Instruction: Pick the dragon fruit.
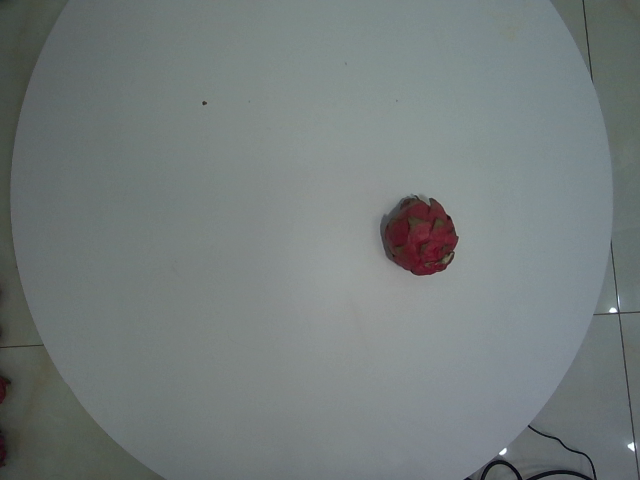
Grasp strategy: vertical